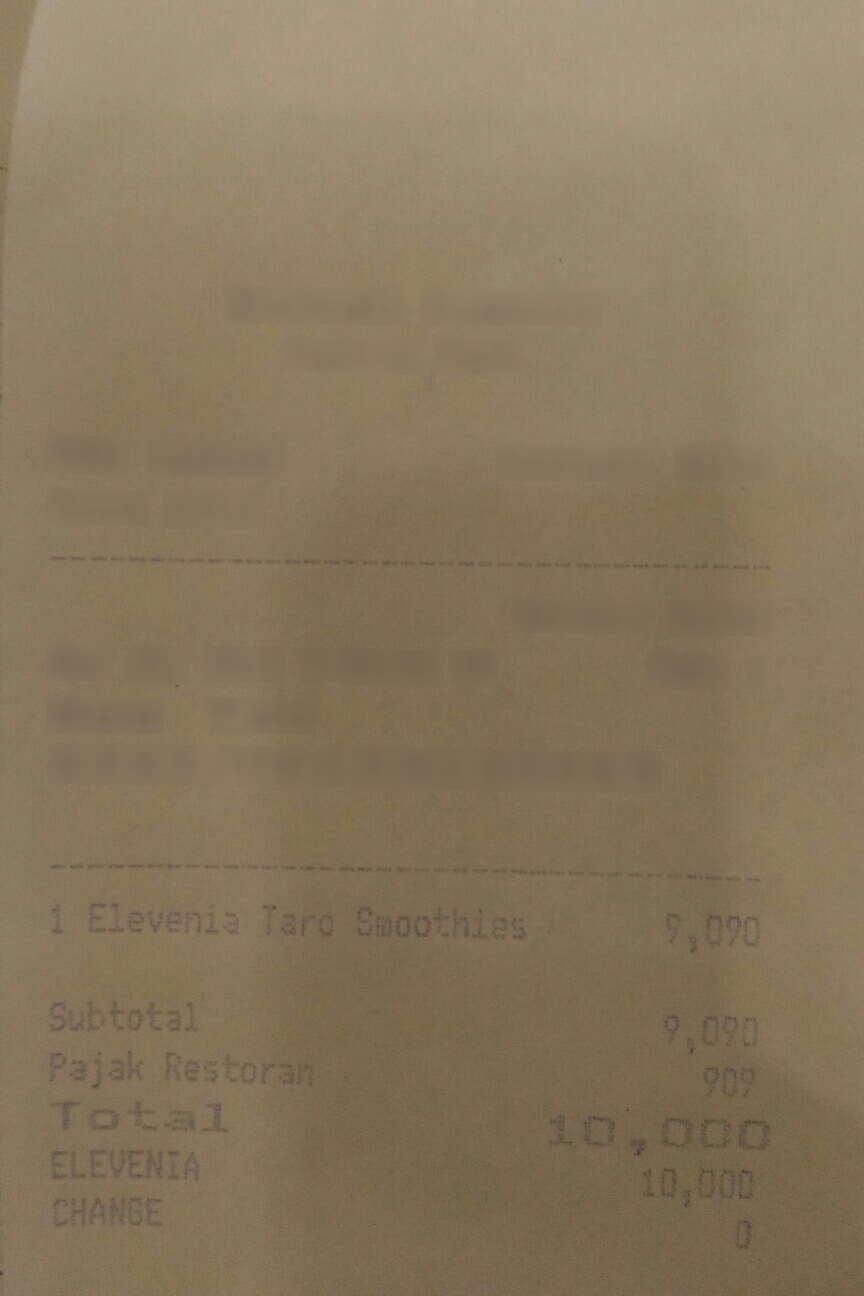
Number of items: 3
Subtotal: 9,090
Tax: 909
Total: 10,000
OCR text regions:
text: Total
text: 10,000
text: ELEVENIA
text: 10,000
text: CHANGE
text: 0
text: 1
text: Elevenia
text: Taro
text: Smoothies
text: 9,090
text: Subtotal
text: 9,090
text: Pajak
text: Restoran
text: 909